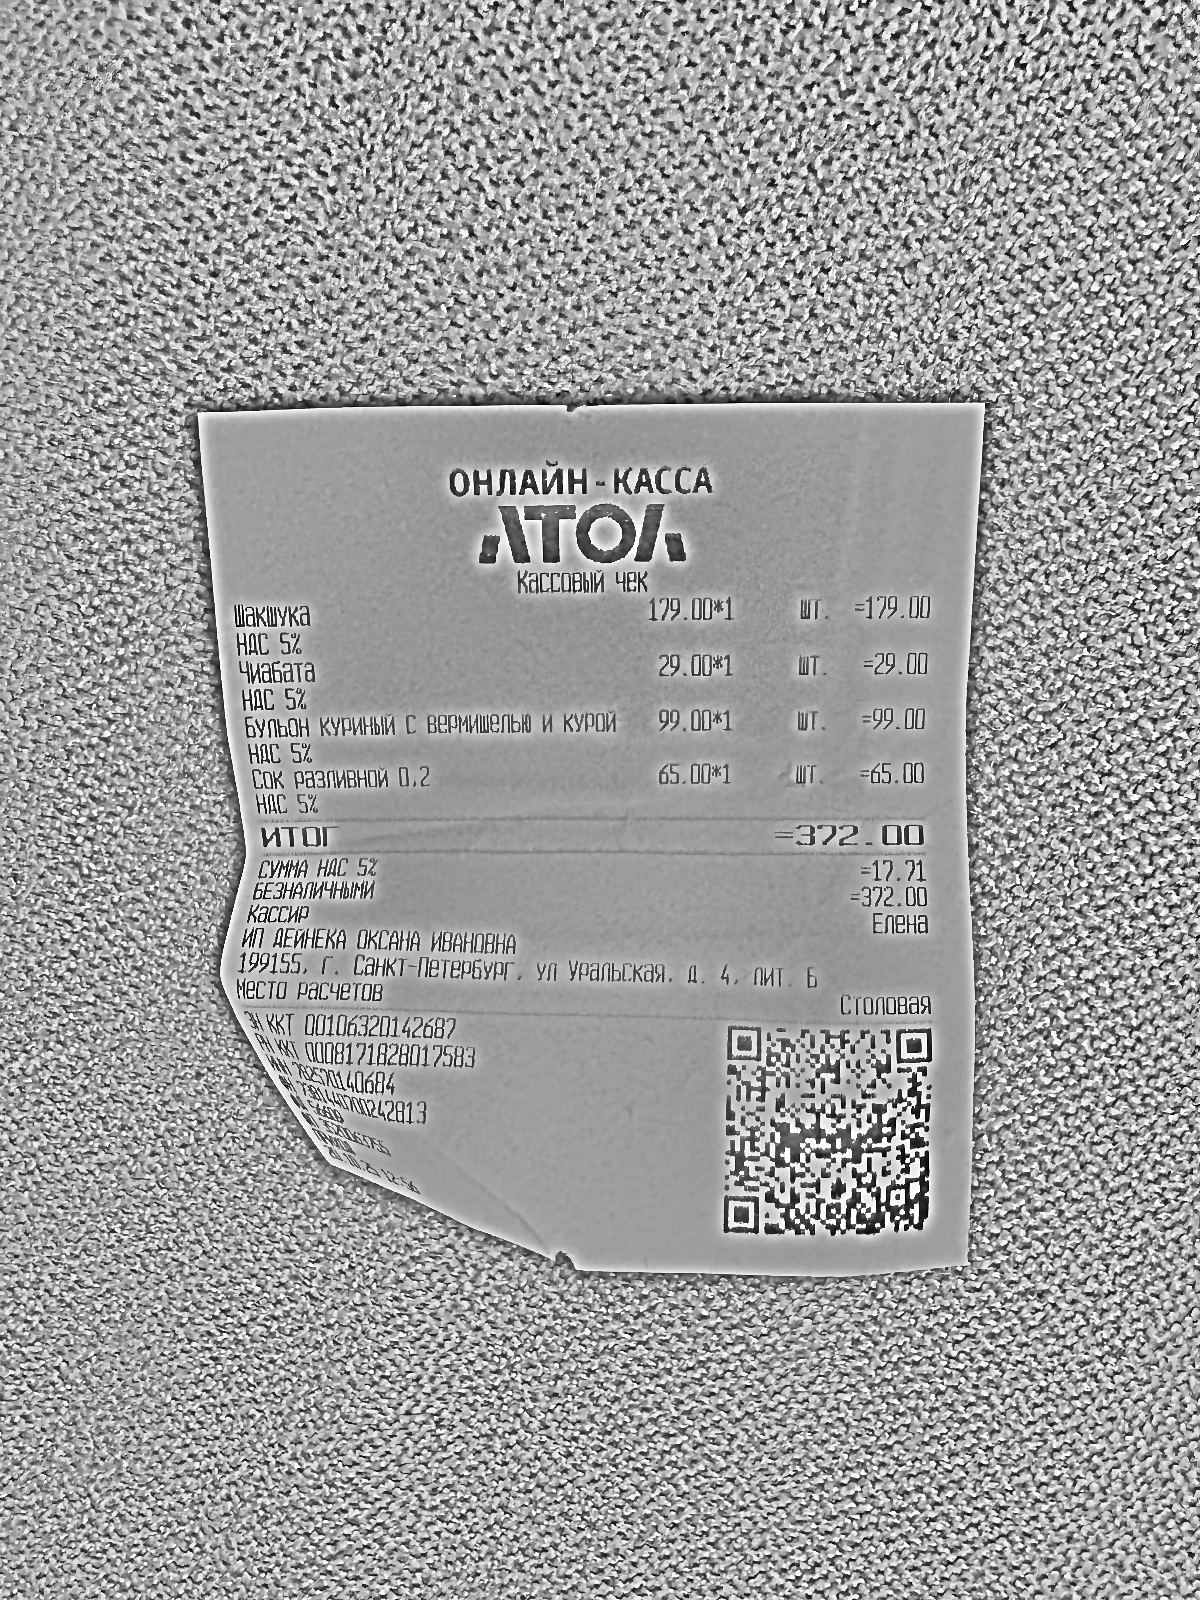
Продавец: ИП ДЕЙНЕКА ОКСАНА ИВАНОВНА
ИНН: 782570140684
Дата: 20.10.25
Товары: Шакшука; Чиабата; Бульон куриный с вермишелью и курой; Сок разливной 0,2
Количество: 1; 1; 1; 1
Цена: 179.00; 29.00; 99.00; 65.00
Сумма: 179.00; 29.00; 99.00; 65.00
Итого: 372.00